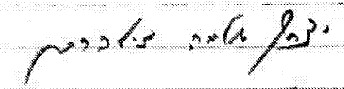
Signature of: yitzchok shlomo zilberman